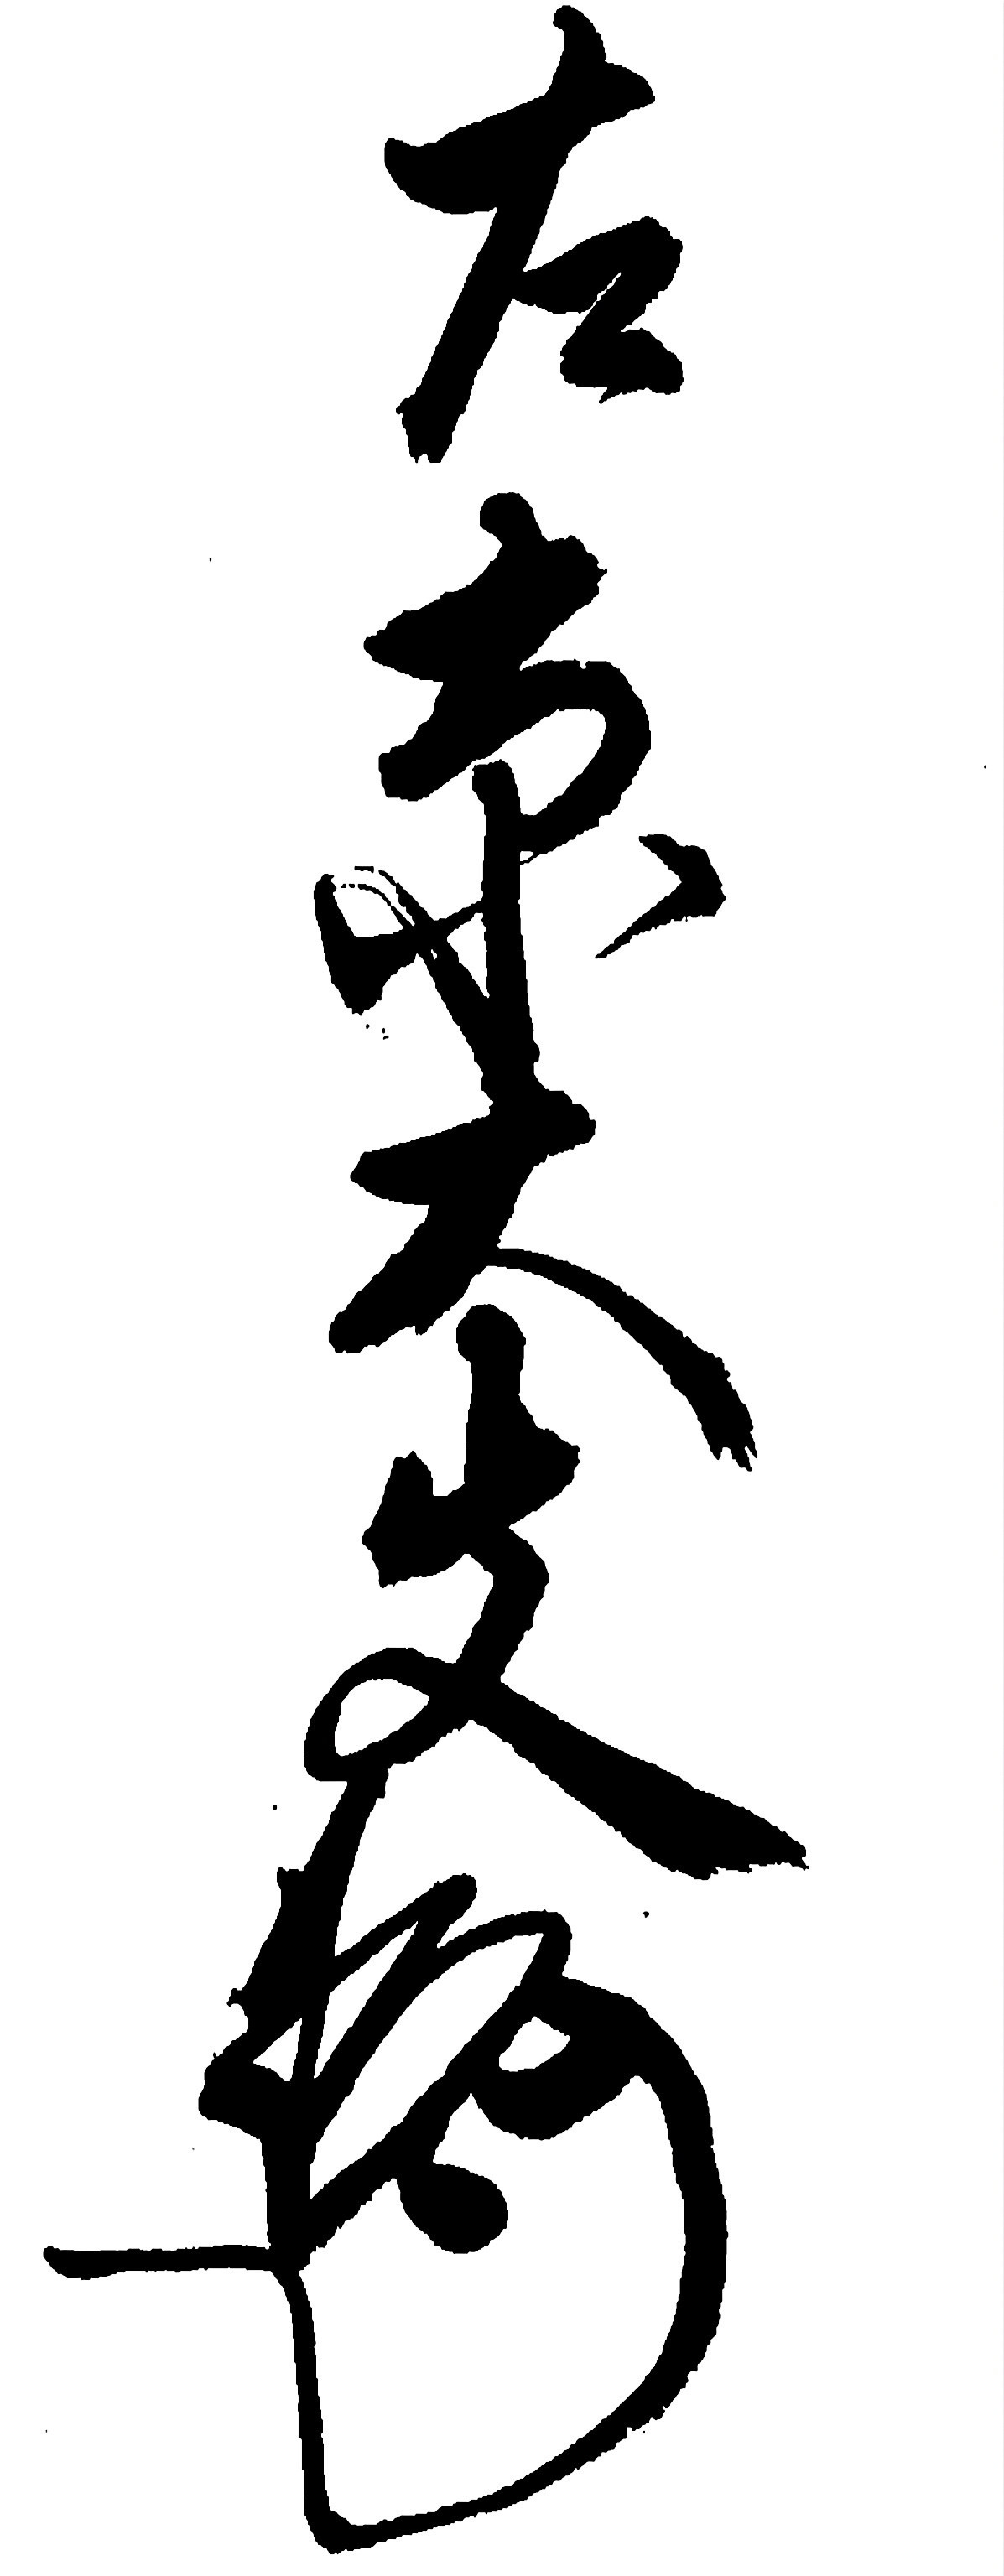
Signature of: ōuchi norihiro